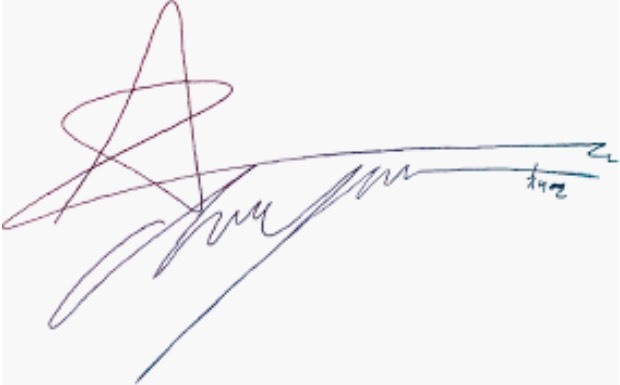
Signature of: chaeyeon